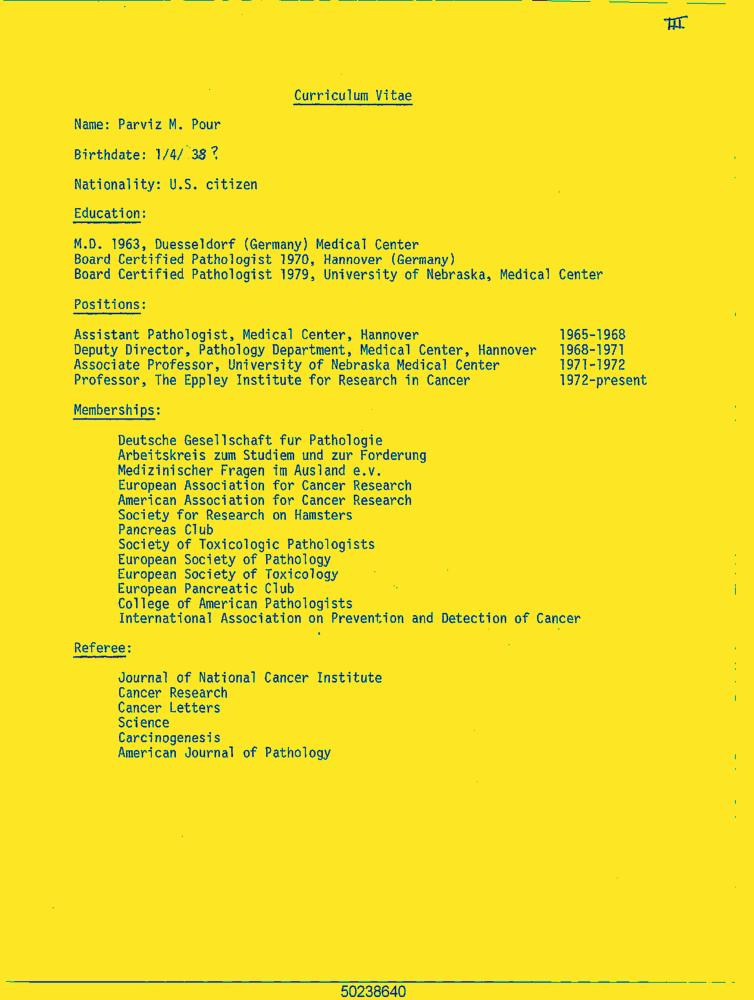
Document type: Resume-Doc